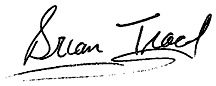
Signature of: brian tracy